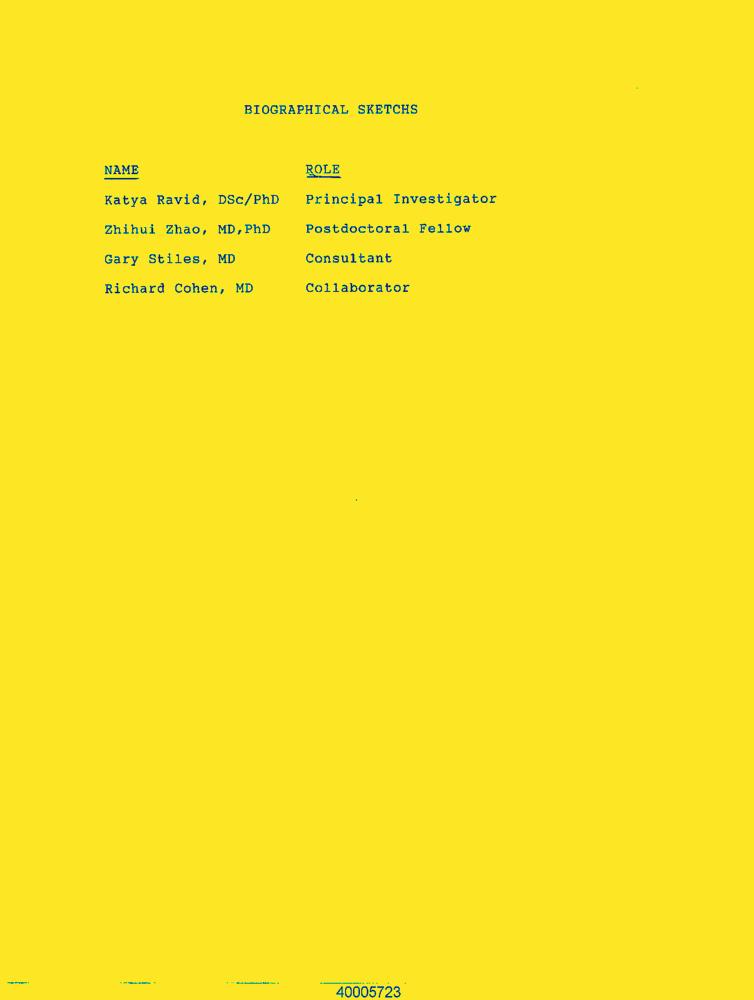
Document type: Resume-Doc